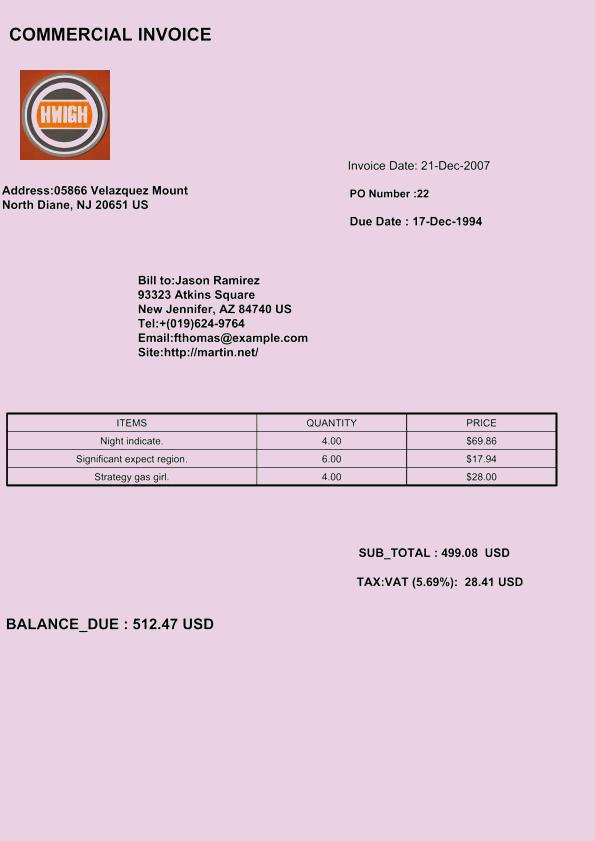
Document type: Invoice